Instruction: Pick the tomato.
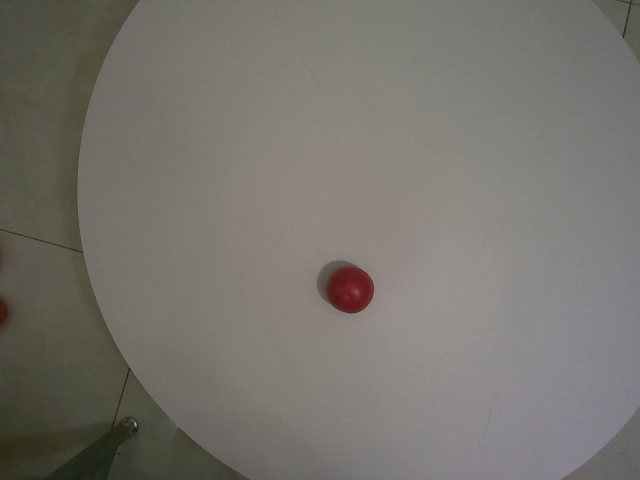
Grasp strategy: vertical